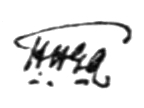
Signature of: henry haversham godwin austen